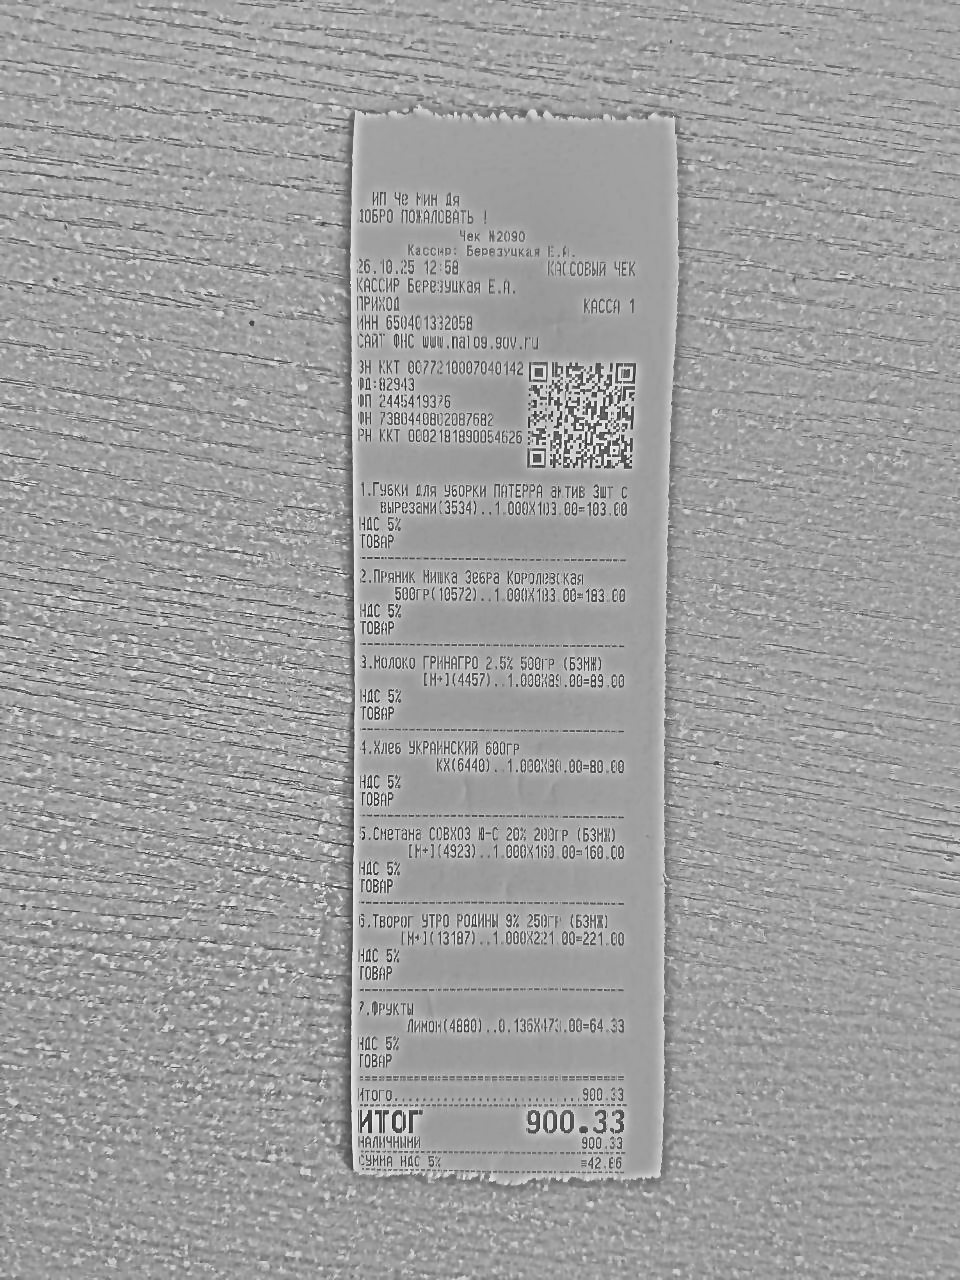
Продавец: ИП Че Мин Дя
ИНН: 650401332058
Дата: 26.10.25
Товары: Губки для уборки ПАТЕРРА актив 3шт с вырезами(3534); Пряник Мишка Зебра Королевская 500ГР(10572); Молоко ГРИНАГРО 2,5% 500ГР (БЗМЖ) [М+](4457); Хлеб УКРАИНСКИЙ 600ГР КХ(6440); Сметана СОВХОЗ Ю-С 20% 200ГР (БЗМЖ) [М+](4923); Творог УТРО РОДИНЫ 9% 250ГР (БЗМЖ) [М+](13187); Фрукты ЛИМОН(4880)
Количество: 1.000; 1.000; 1.000; 1.000; 1.000; 1.000; 0.136
Цена: 103.00; 183.00; 89.00; 80.00; 160.00; 221.00; 473.00
Сумма: 103.00; 183.00; 89.00; 80.00; 160.00; 221.00; 64.33
Итого: 900.33